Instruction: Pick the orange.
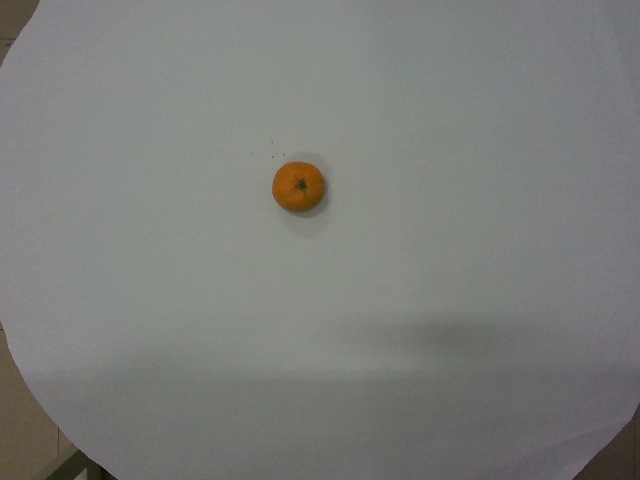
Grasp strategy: vertical